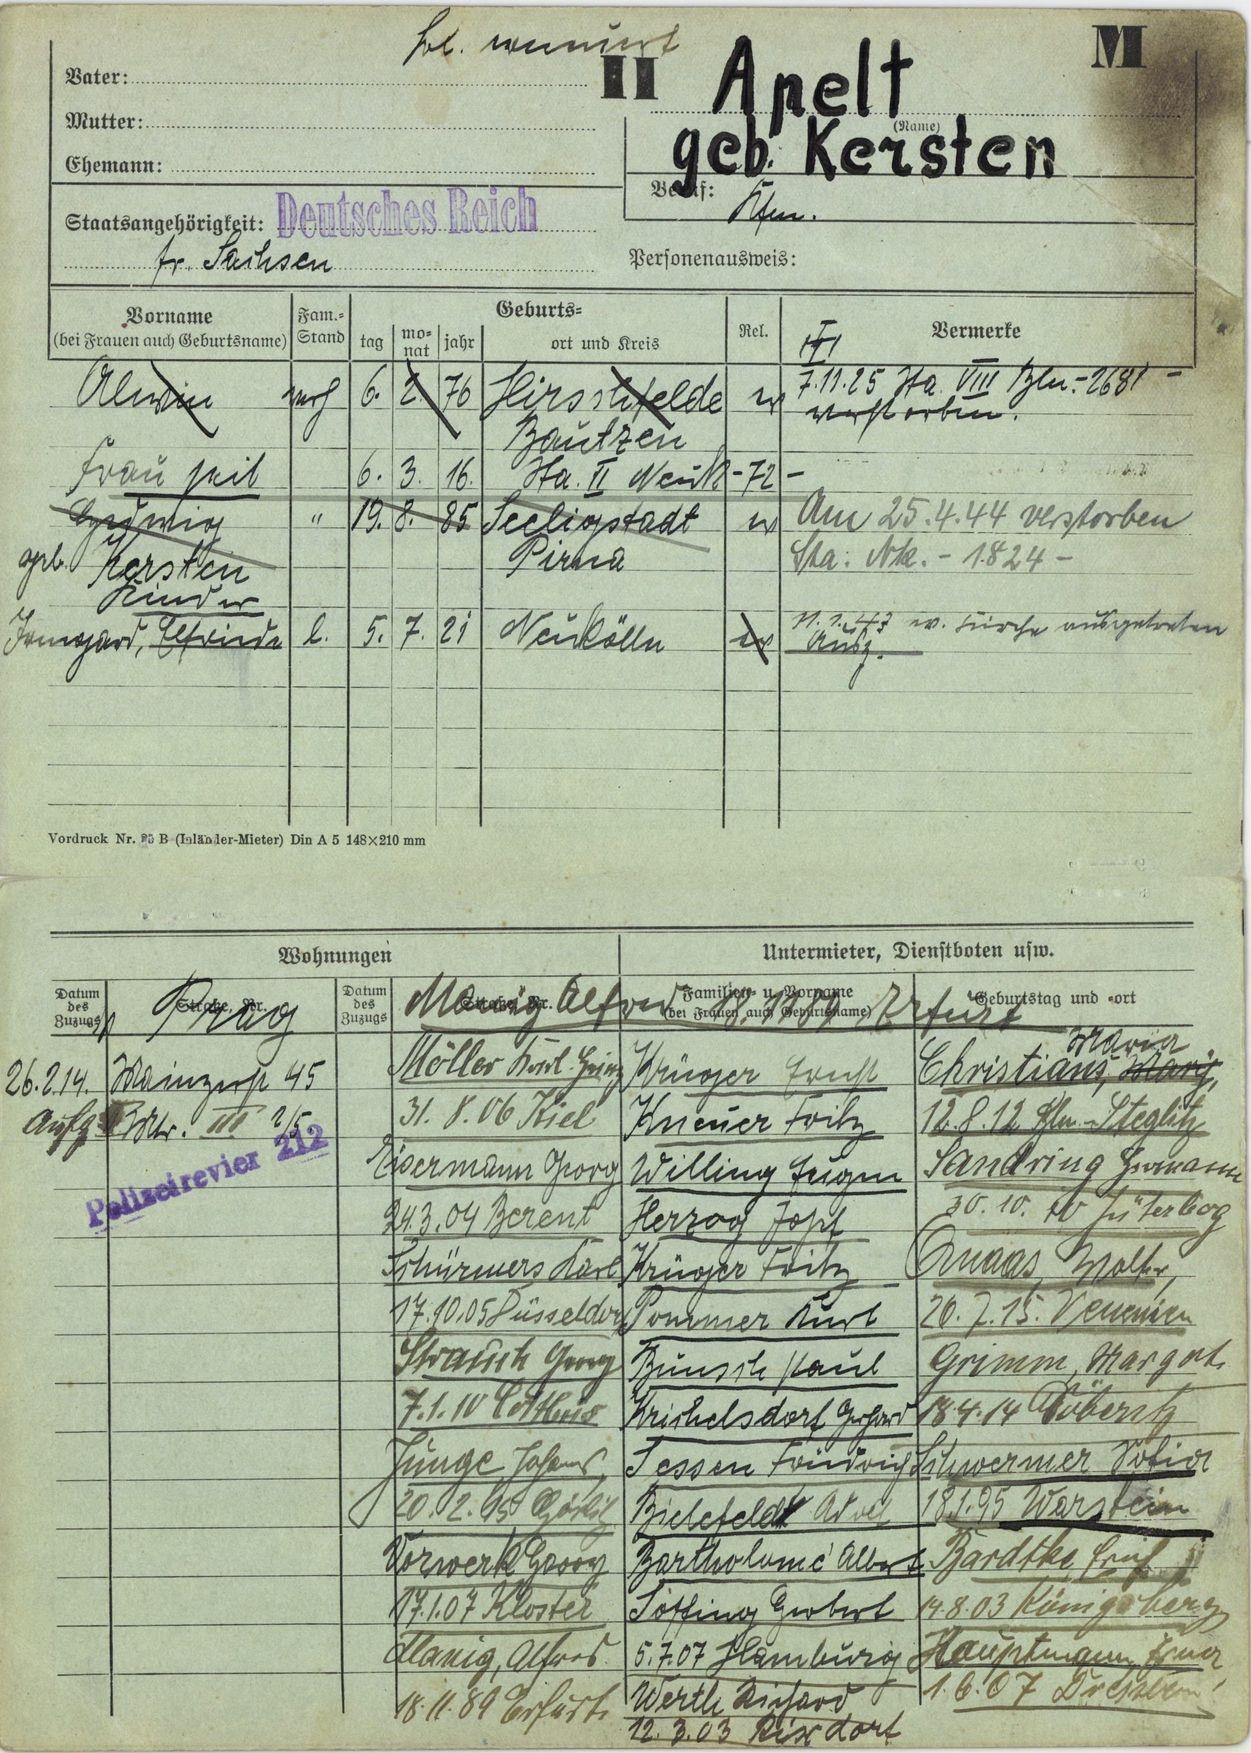
Apelt

geb. Kersten